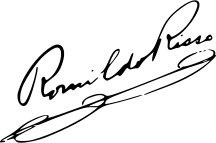
Signature of: romildo risso